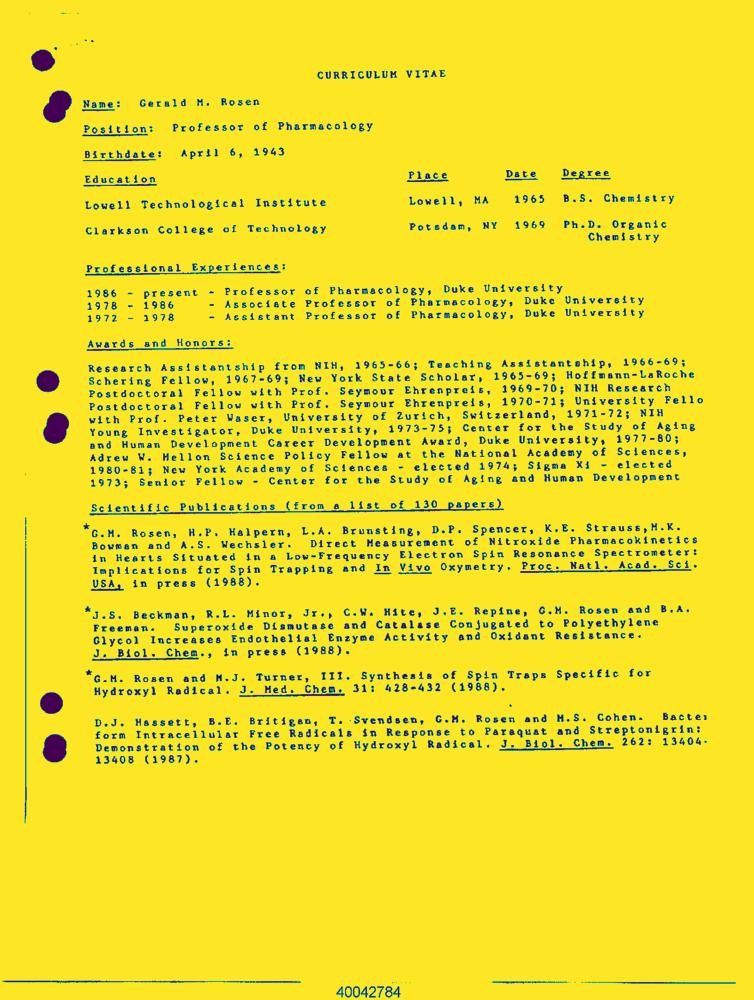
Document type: Resume-Doc